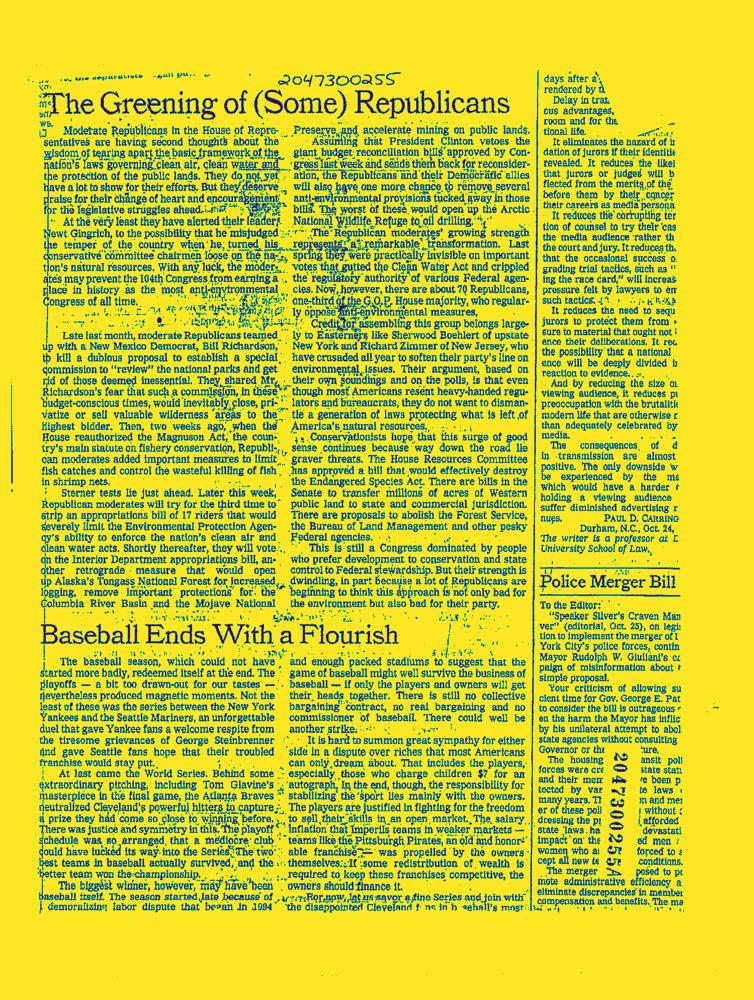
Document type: News-Article